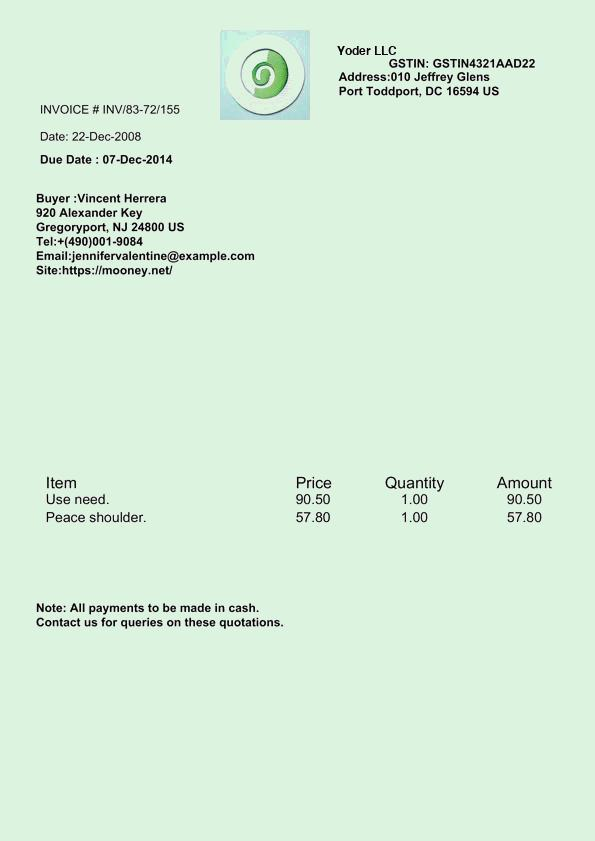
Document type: Invoice